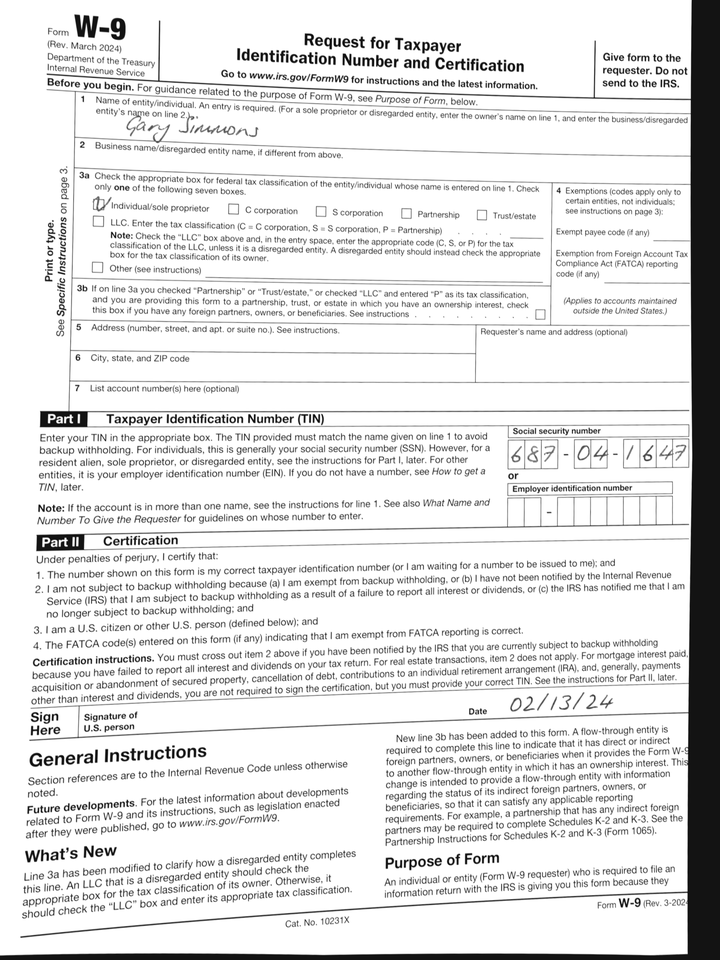
cbx: yes
ssn: 687041647
enm: Gary Simmons
sdt: 02/13/24